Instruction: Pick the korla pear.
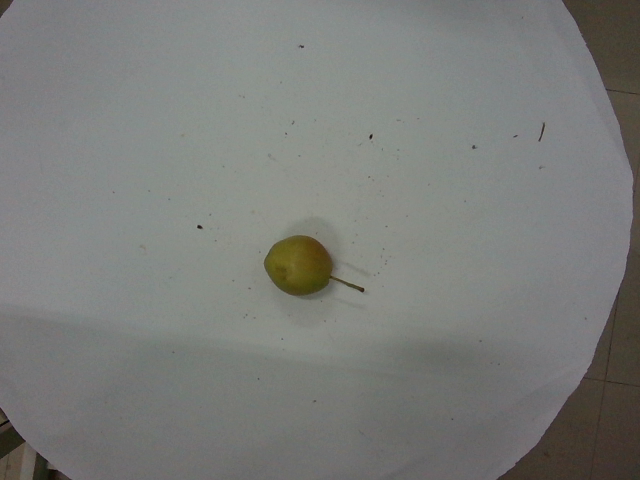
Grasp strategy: vertical